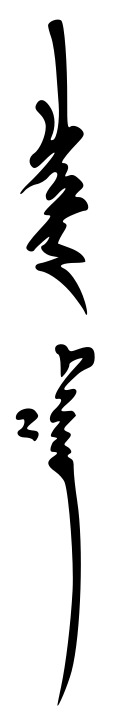
Signature of: genghis khan